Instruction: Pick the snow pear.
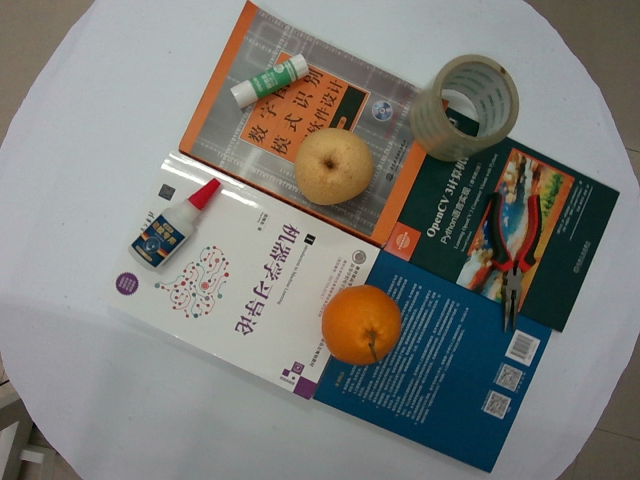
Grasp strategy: vertical